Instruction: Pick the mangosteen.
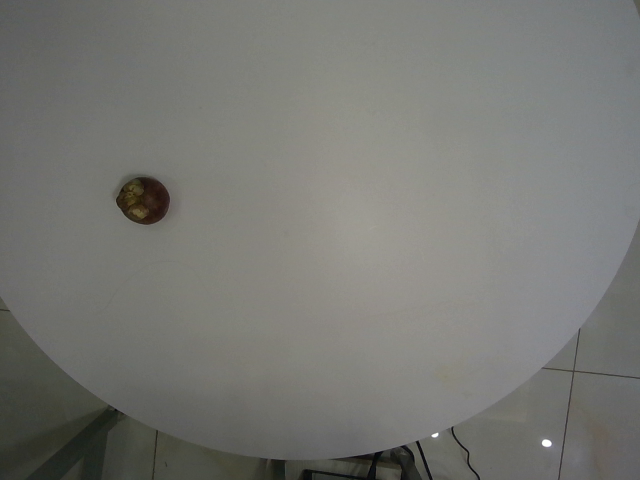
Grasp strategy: vertical